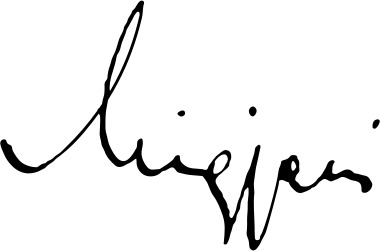
Signature of: millosh gjergj nikolla